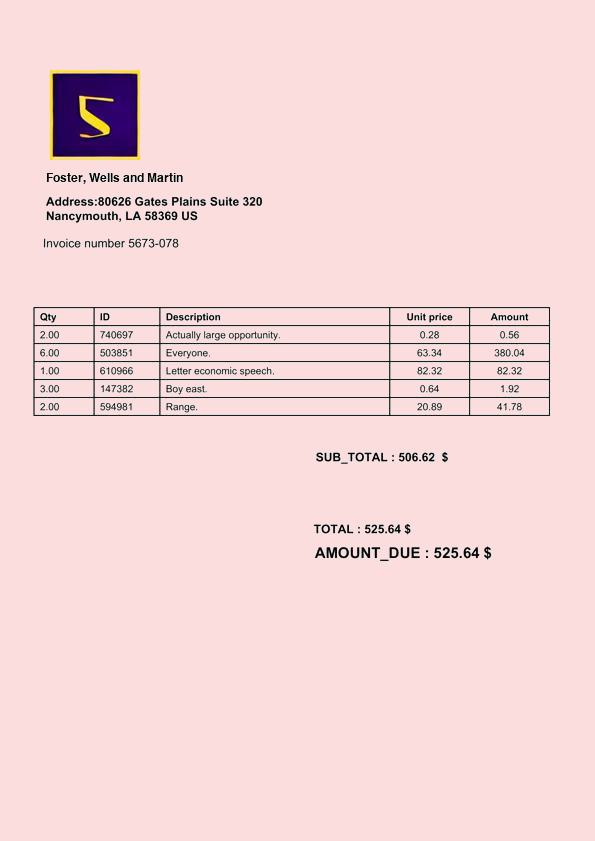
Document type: Invoice